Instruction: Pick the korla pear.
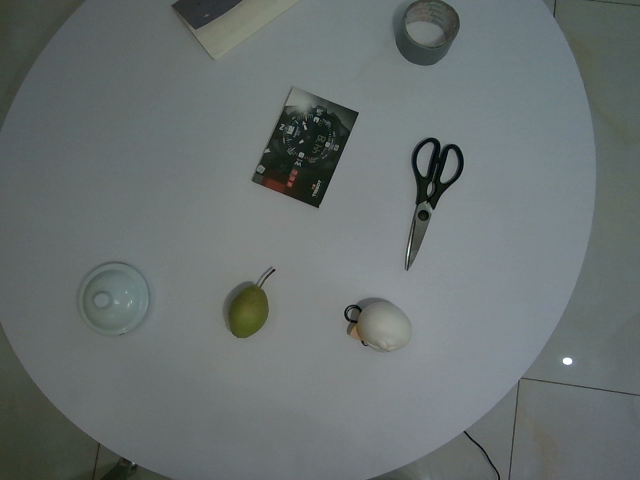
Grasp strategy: vertical